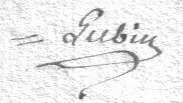
Signature of: jean baptiste lubin